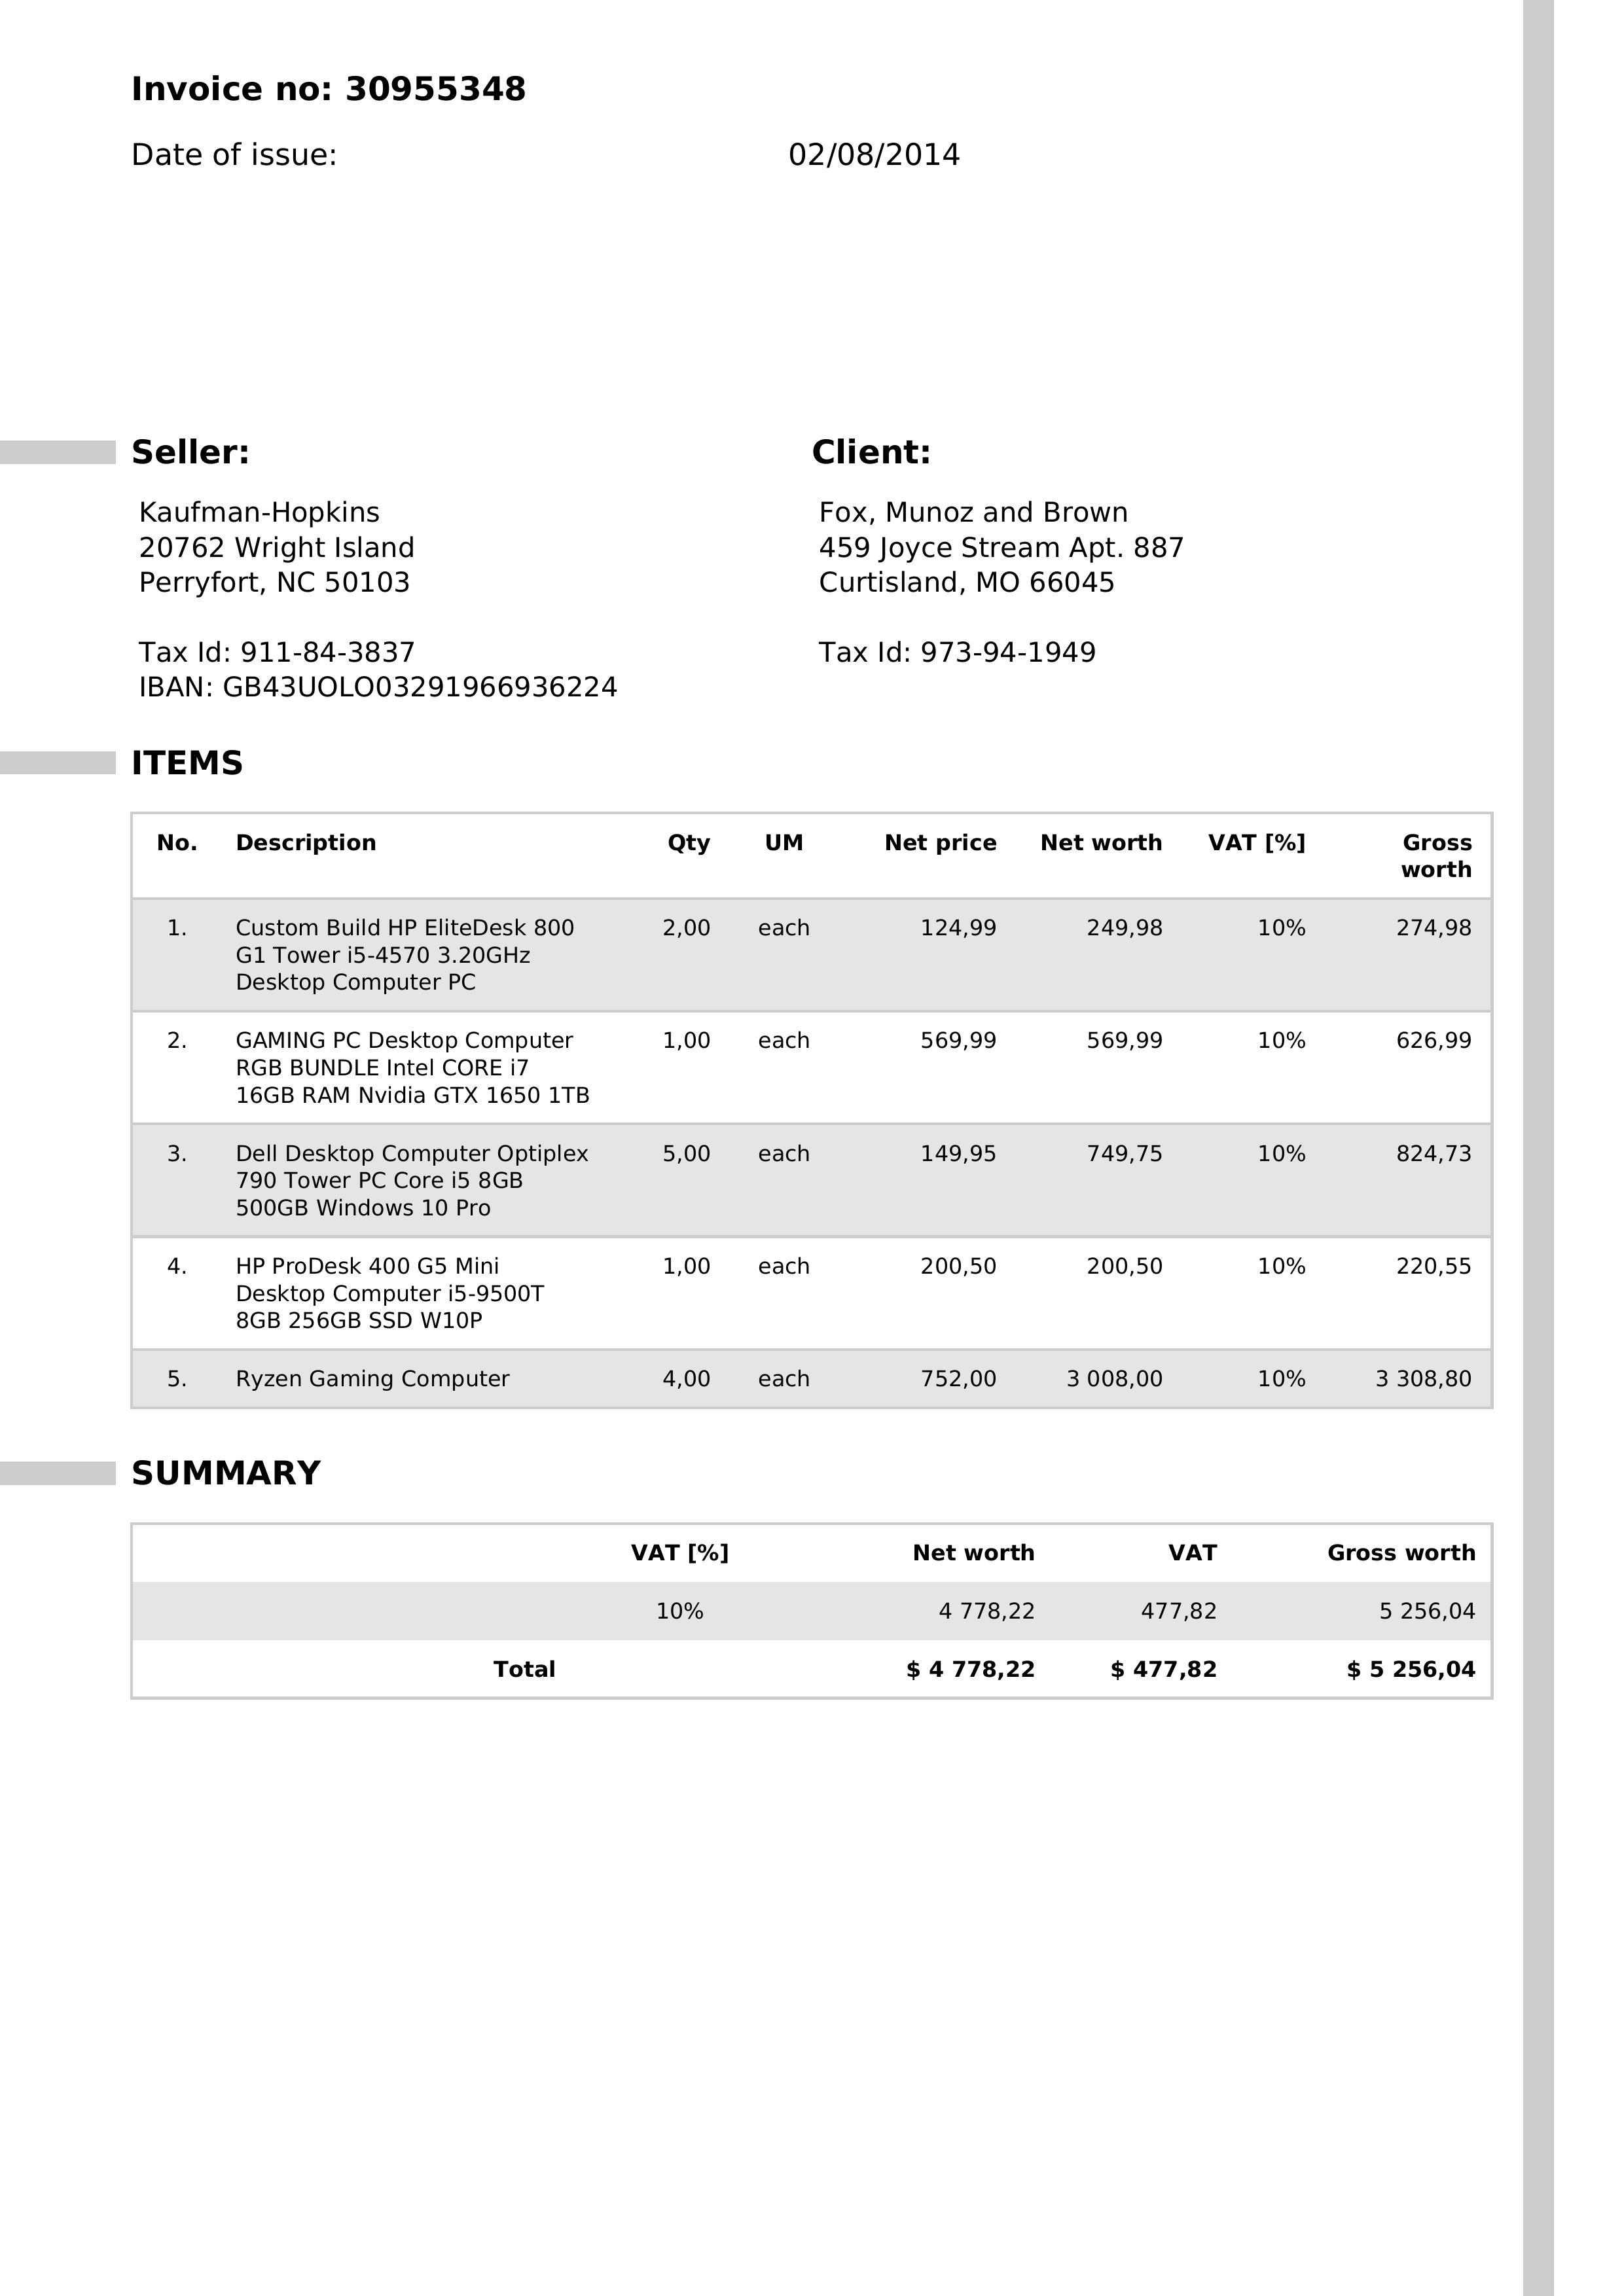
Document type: Invoice